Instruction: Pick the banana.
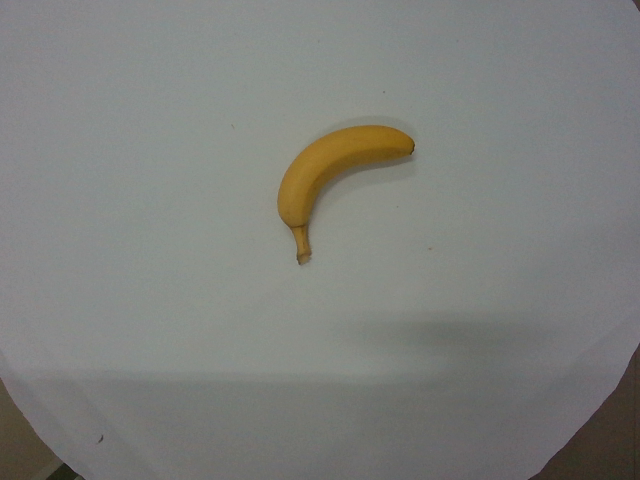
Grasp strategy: vertical